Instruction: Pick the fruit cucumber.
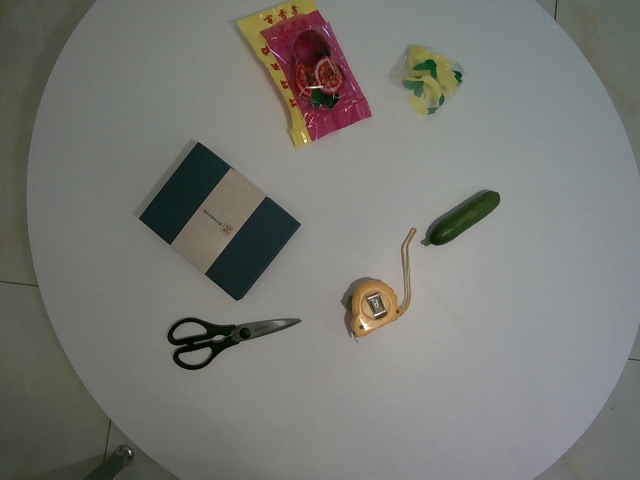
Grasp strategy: vertical